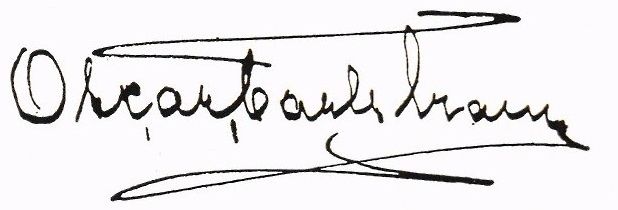
Signature of: oscar carlström